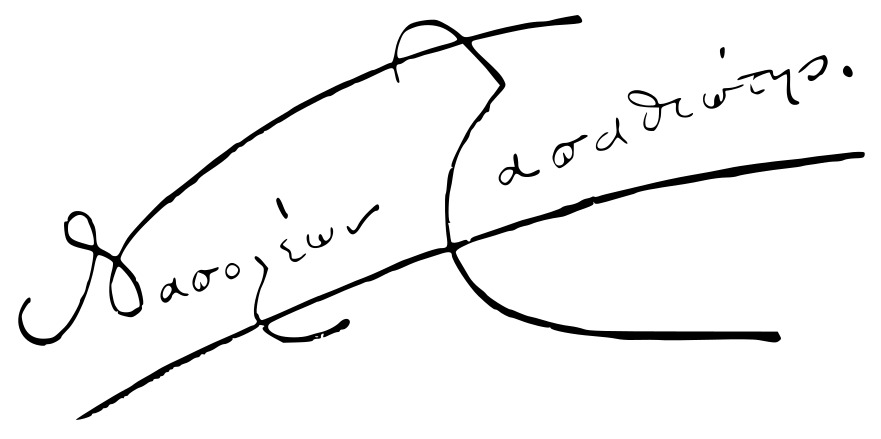
Signature of: napoleon lapathiotis